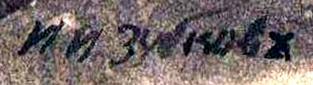
Signature of: q126373346